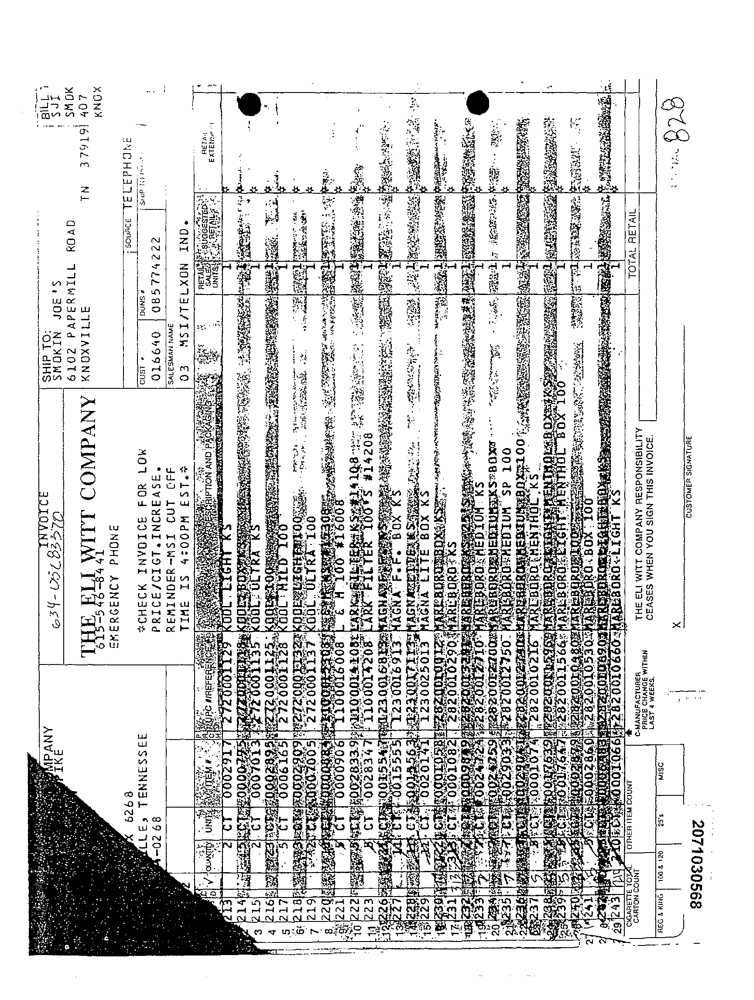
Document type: Invoice